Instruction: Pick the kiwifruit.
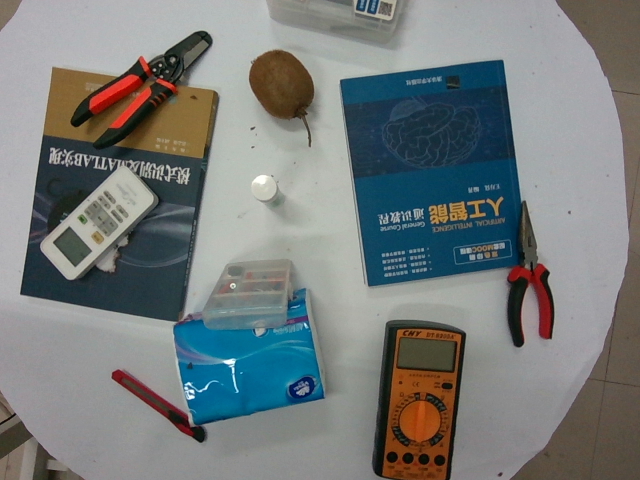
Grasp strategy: vertical